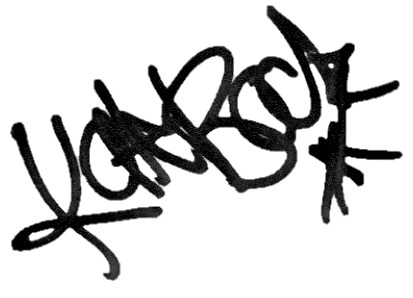
Signature of: kate bock